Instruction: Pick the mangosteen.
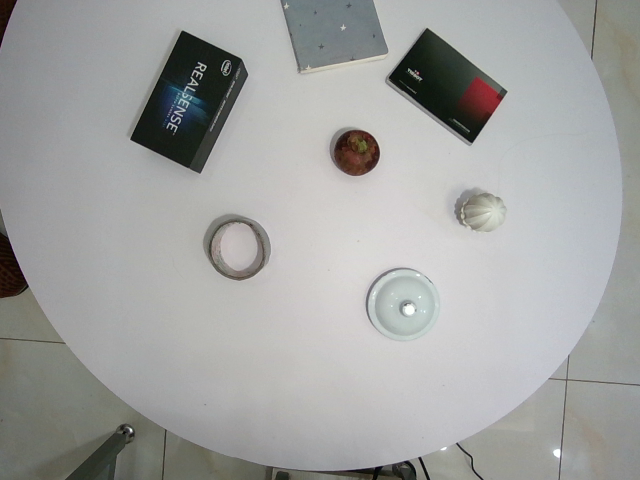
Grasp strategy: vertical